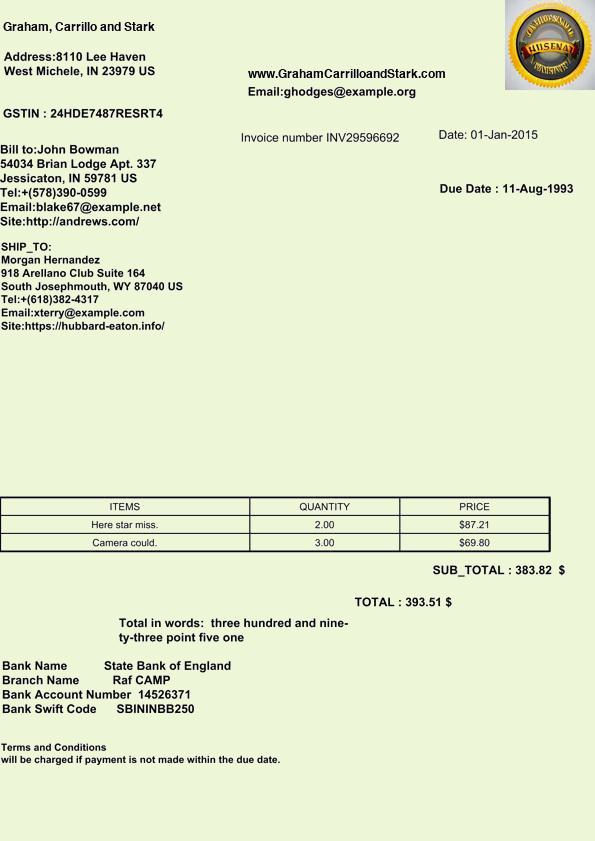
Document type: Invoice